Question: What is the potential diagnosis?
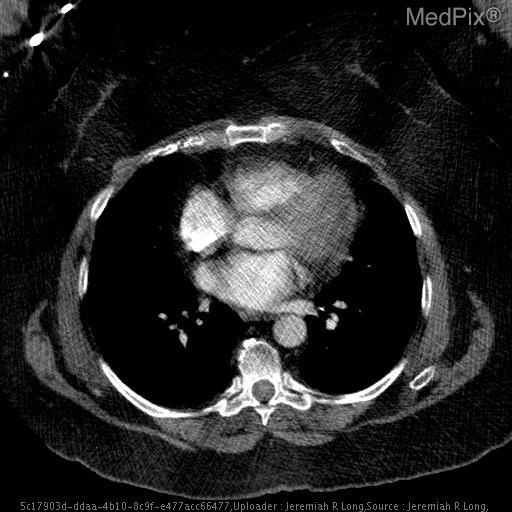
Answer: The possible diagnosis includes Lipomatous hypertrophy of the interatrial septum
Cardiac lipoma
Liposarcoma.